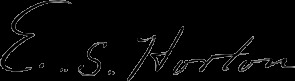
Signature of: everett s horton